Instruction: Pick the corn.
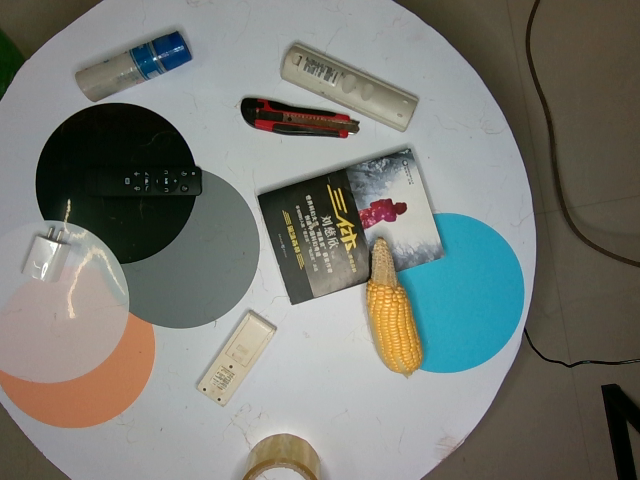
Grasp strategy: vertical